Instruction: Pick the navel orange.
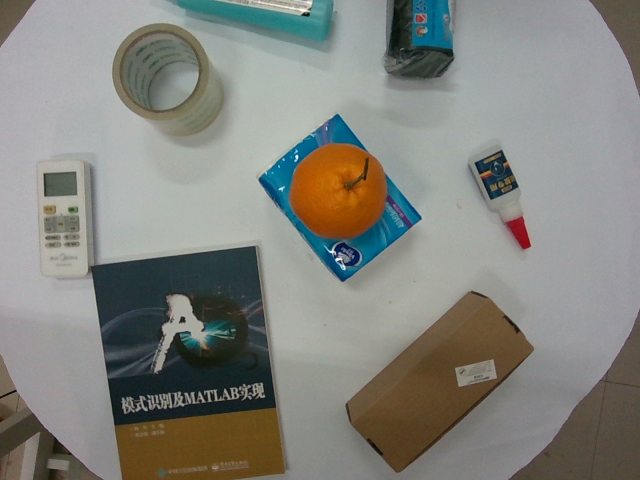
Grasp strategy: vertical